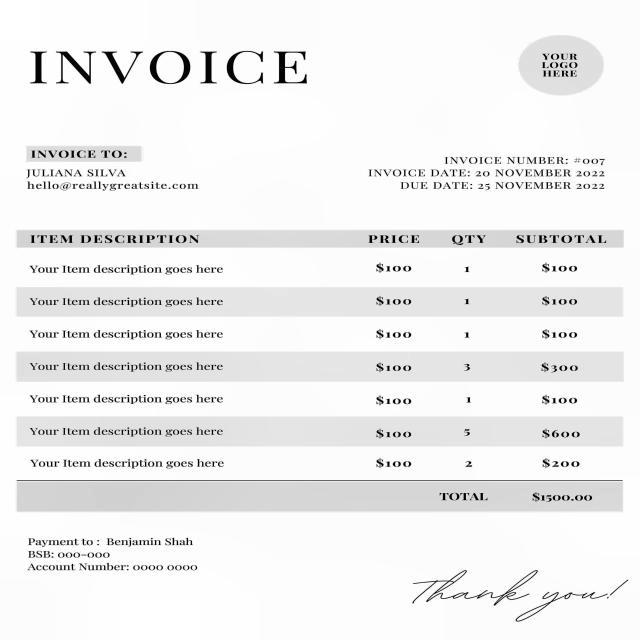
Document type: Invoice